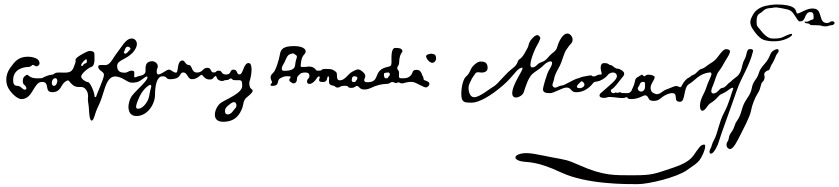
Signature of: wolfgang amadeus mozart